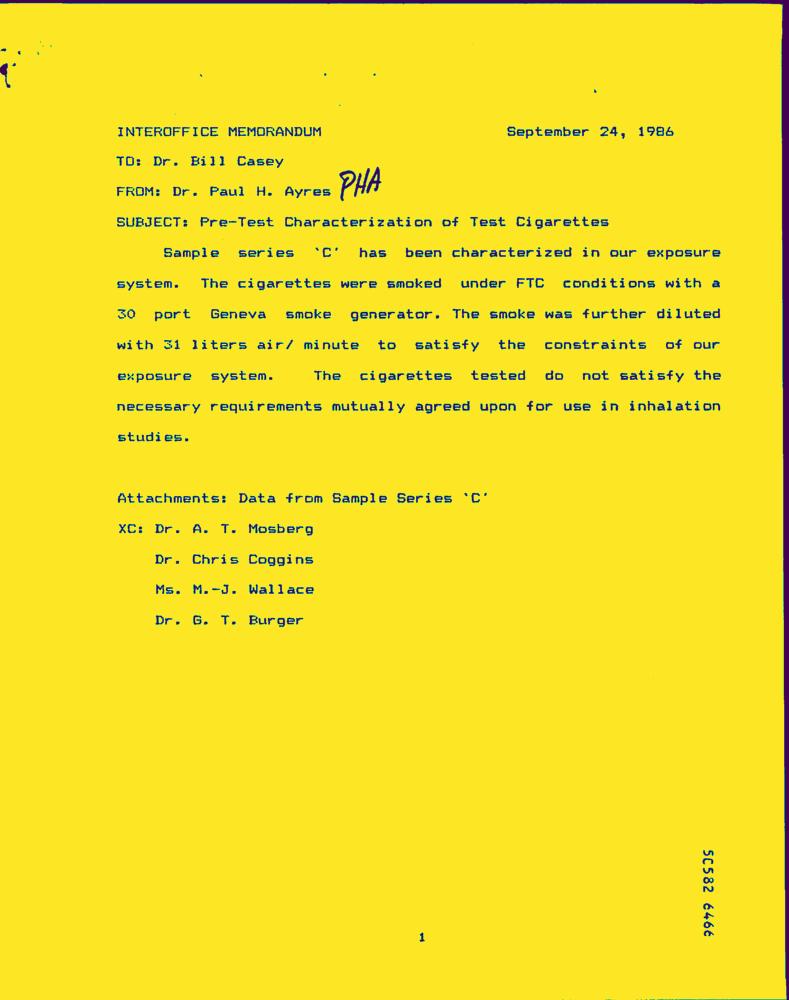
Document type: Letter-Doc